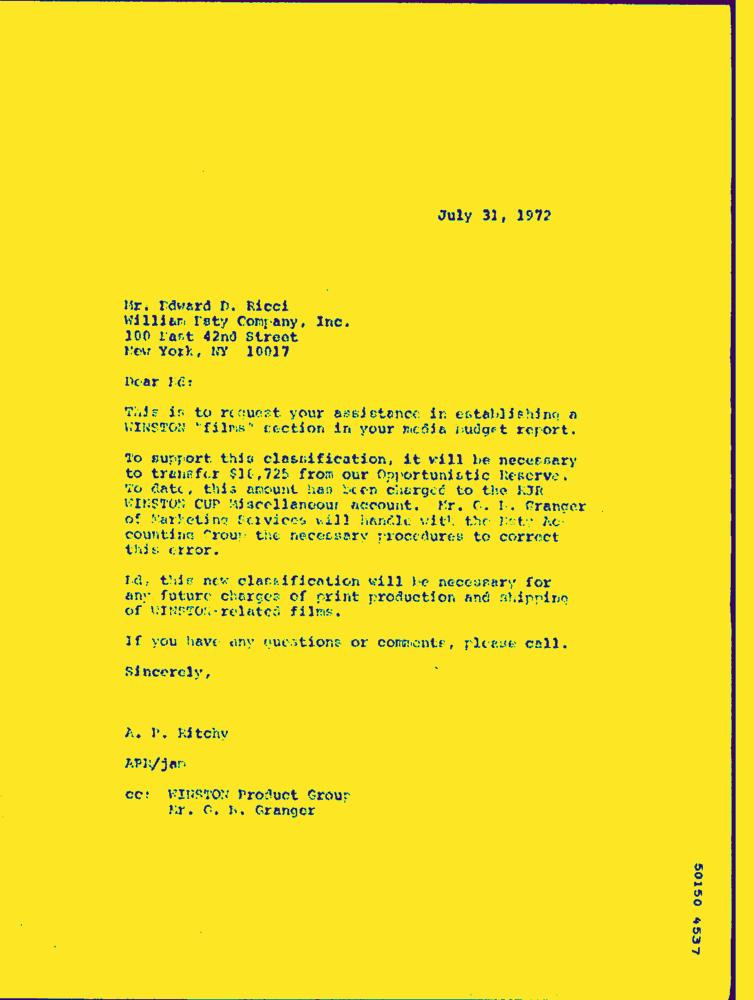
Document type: Letter-Doc